Question: What might the diagnosis be?
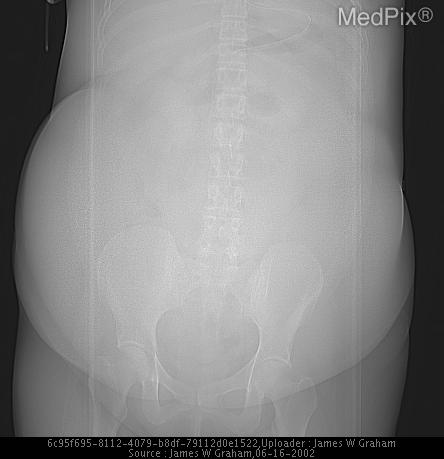
Answer: The possible diagnosis includes Ascities
Pseudomyxoma peritonei
Abscesses.